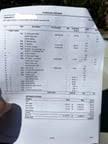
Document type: Invoice